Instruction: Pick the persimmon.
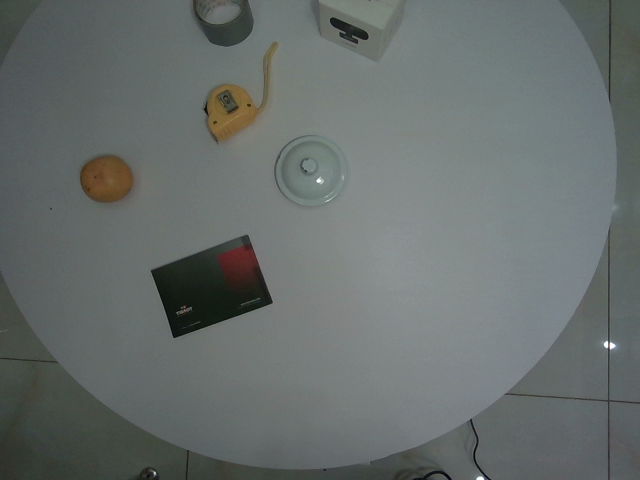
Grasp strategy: vertical